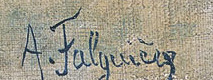
Signature of: alexandre falguière